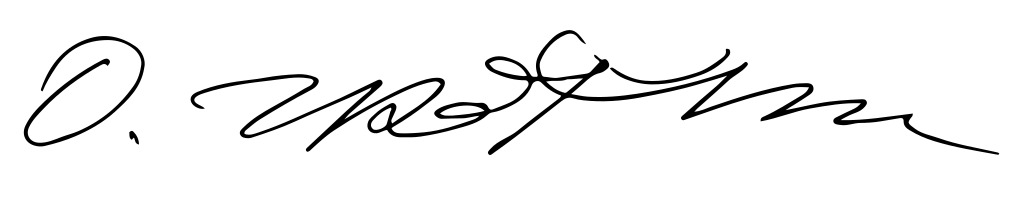
Signature of: ossip zadkine